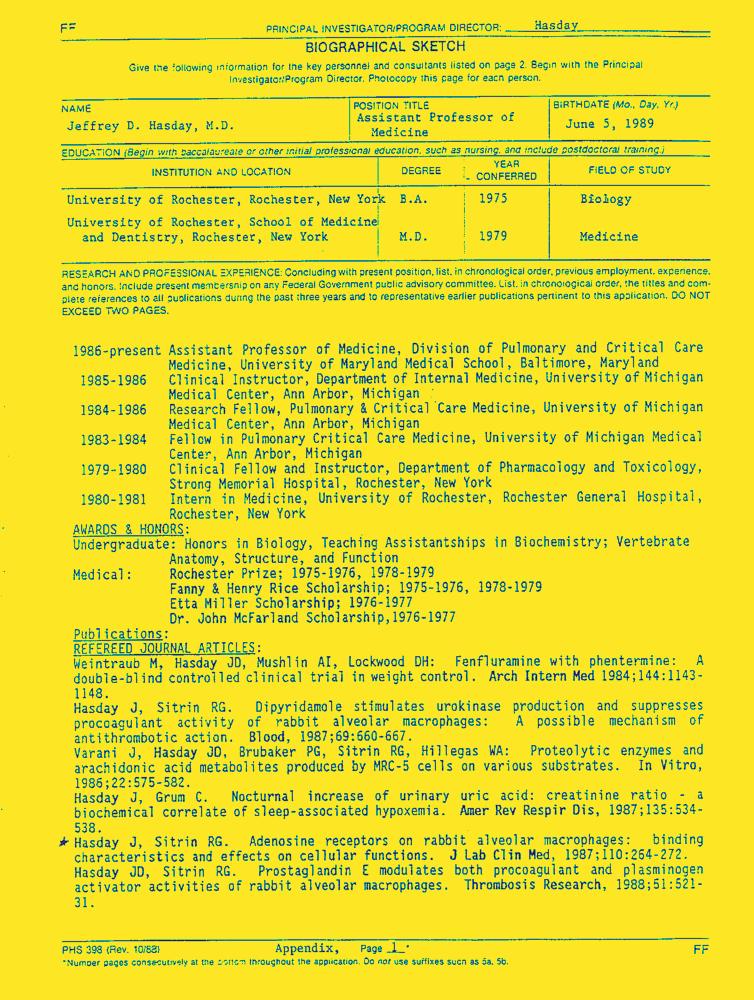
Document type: Resume-Doc